Question: What is the suspected problem?
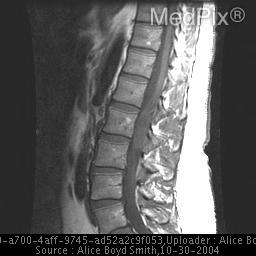
Answer: The findings suggest Routine MRI imaging demonstrated and extramedullary intradural ovoid lesion at the L2 level.. Sagital T1W noncontrast image demonstrates an ovoid intradural extramedullary lesion at the L2 level which anteriorly displaces the filum terminale.. The patient might have a history of 36 year old female with a history of low back pain and mild radicular symptoms..